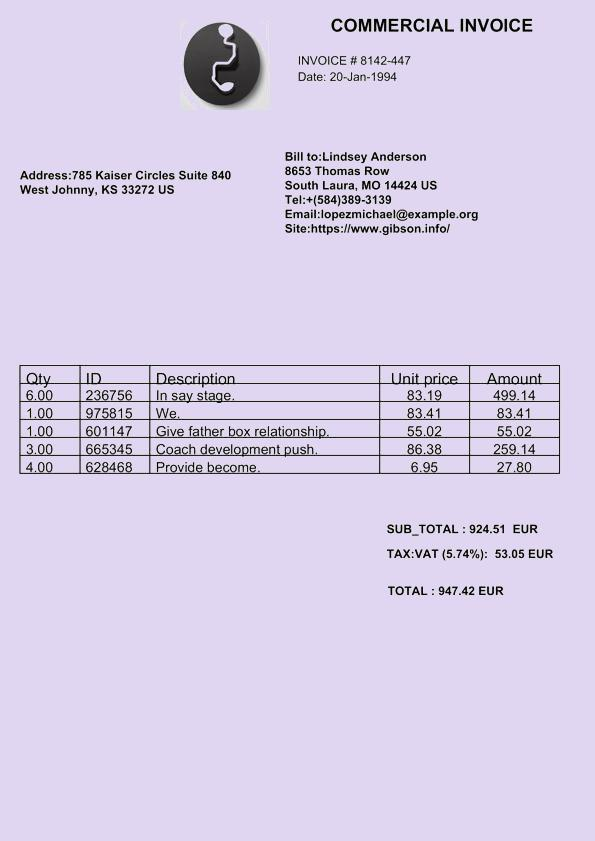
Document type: Invoice